Question: What is the property identification or parcel number listed?
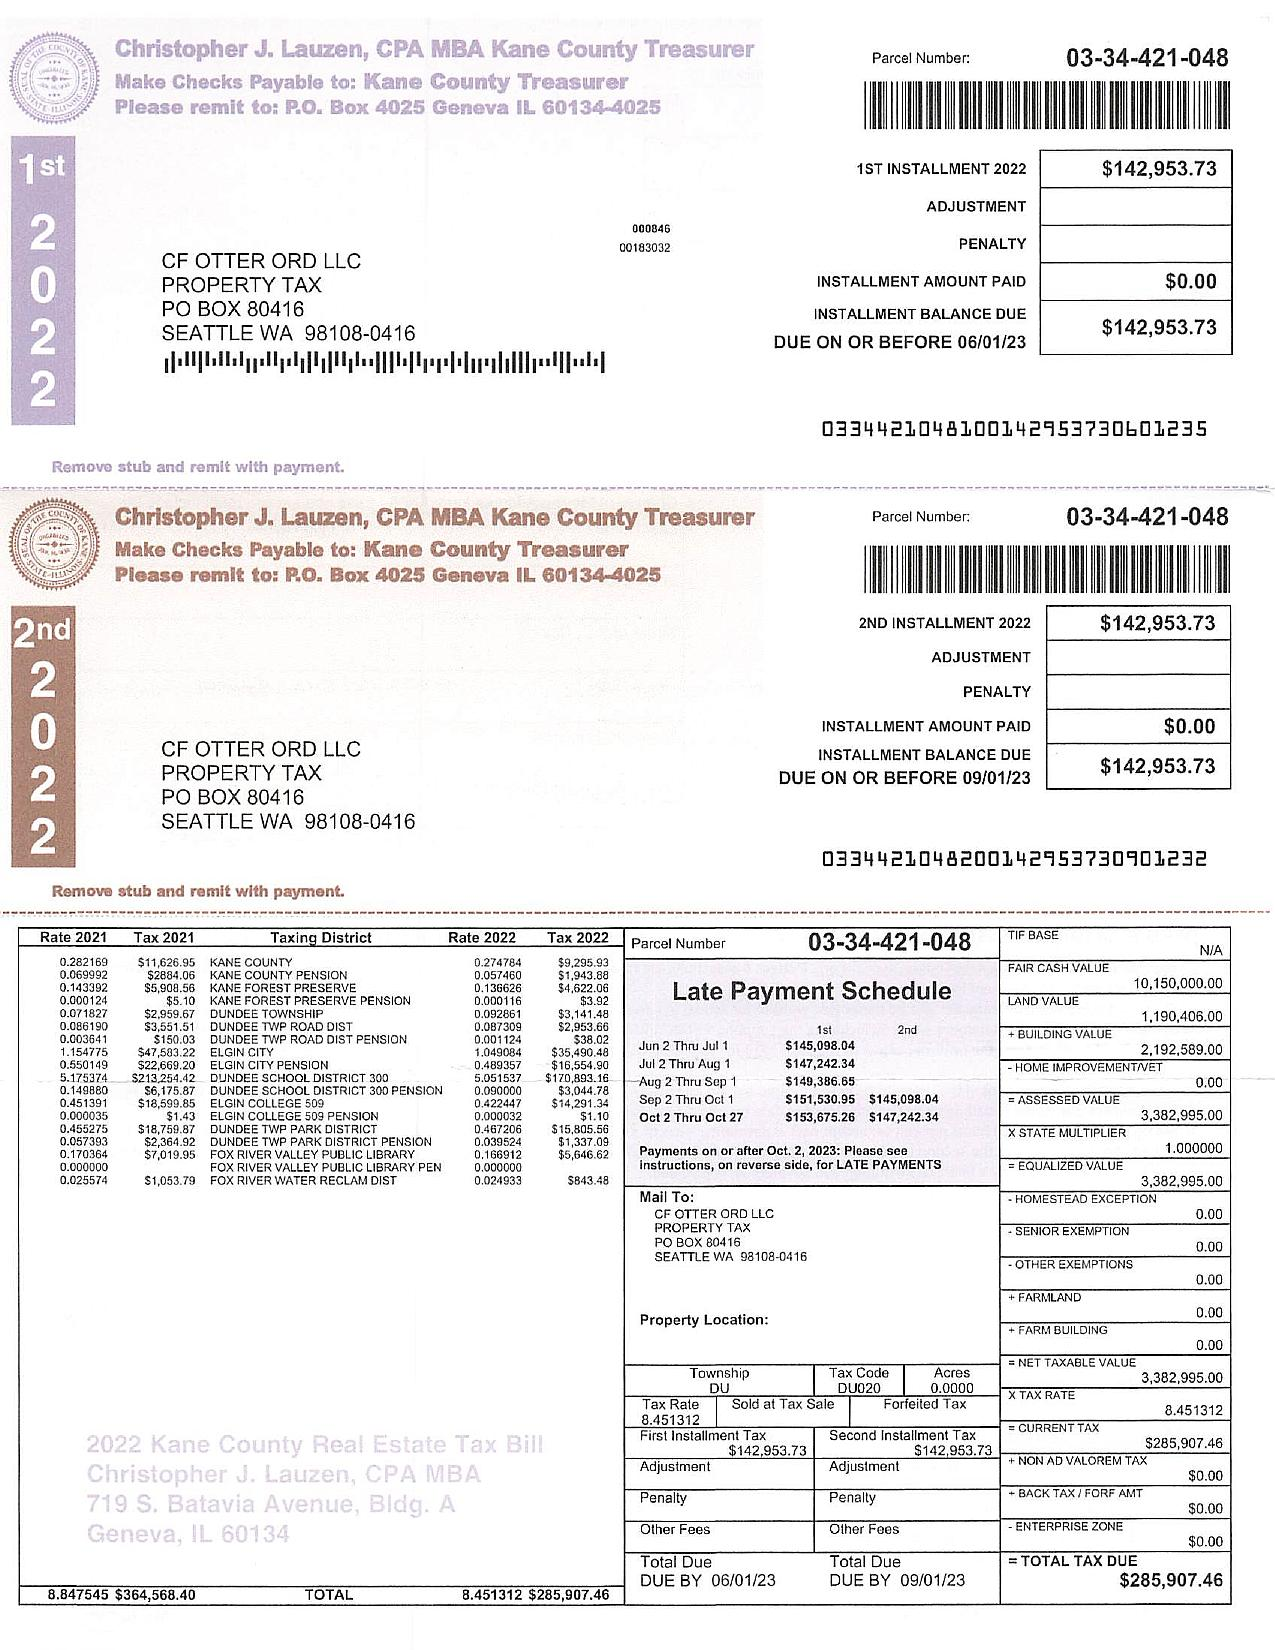
Answer: "03-34-421-048"